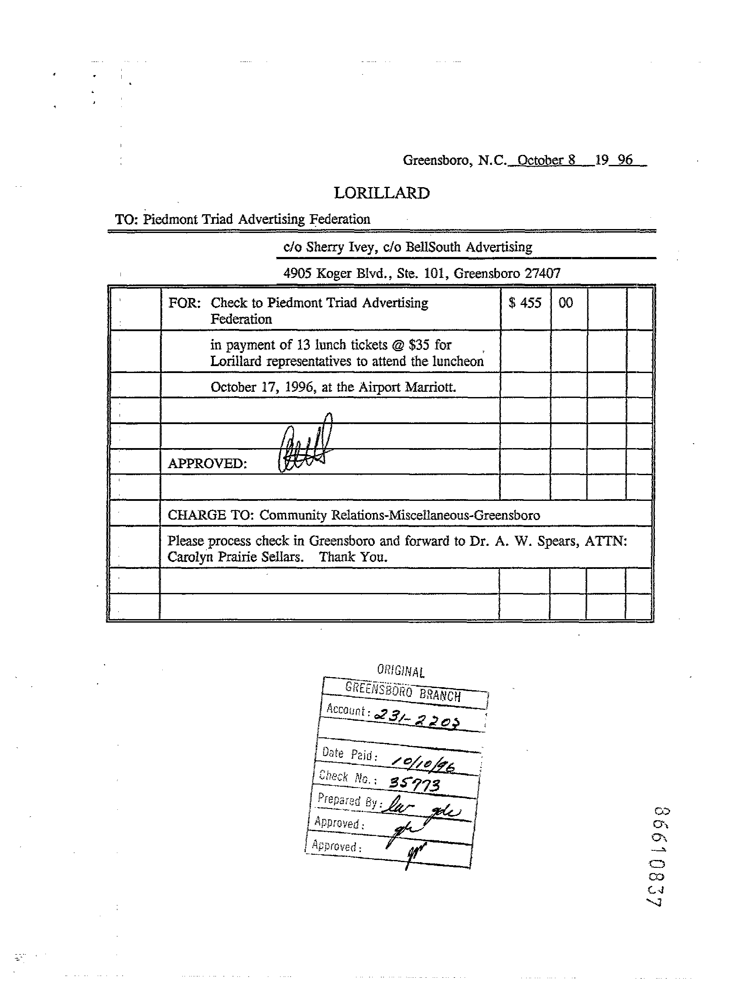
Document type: Invoice